Question: What was observed in the imaging?
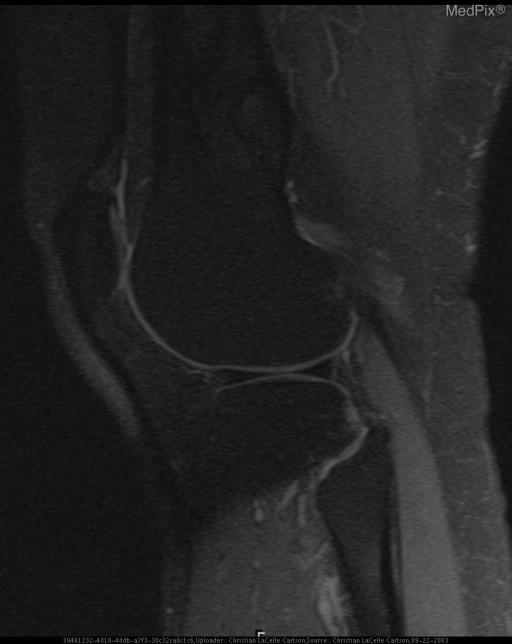
Answer: The imaging shows A geographic, lobulated, well marginated, radiolucent, expansile, medulary lesion with a thin rim of sclerosis and central calcific densities is seen on plain radiograph in the posterior aspect of the metadiaphysis of the distal right femur without cortical destruction.  T1 and T2 weighted magnetic resonance images show the lesion to have signal isointense to fat and a sclerotic rim. MRI of the right knee reveals a well-defined, eccentric 20x42x42mm elliptical mass in the distal lateral metadiaphysis of the right femur.  The cortex is expanded, but there is no endosteal erosion or irregularity.  Marrow space is within normal limits.  The signal intensity within the mass is isointense to fat on T1 and proton density fat suppressed images consistent with an intraosseous lipoma..